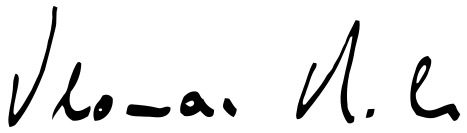
Signature of: thomas bach